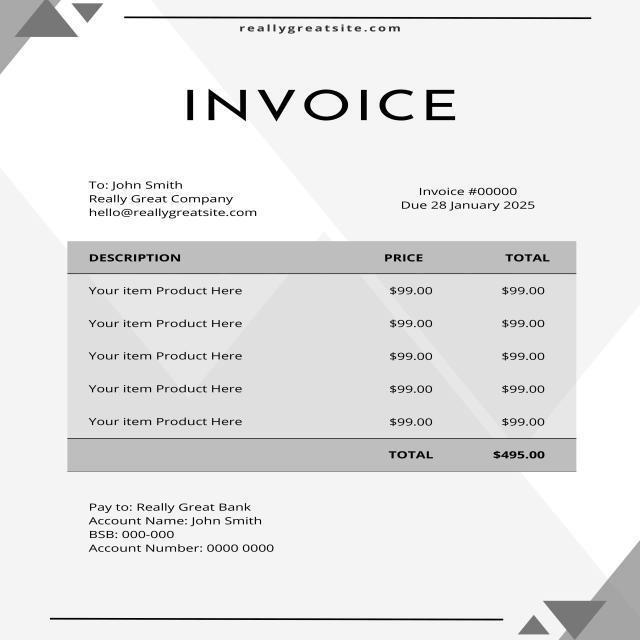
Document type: Invoice